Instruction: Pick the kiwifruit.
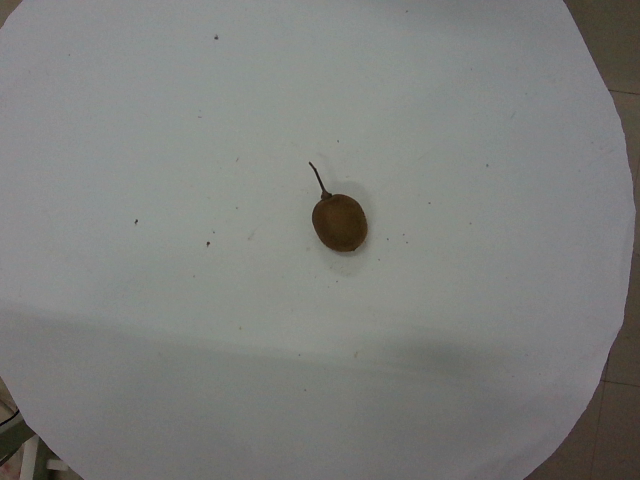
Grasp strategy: vertical